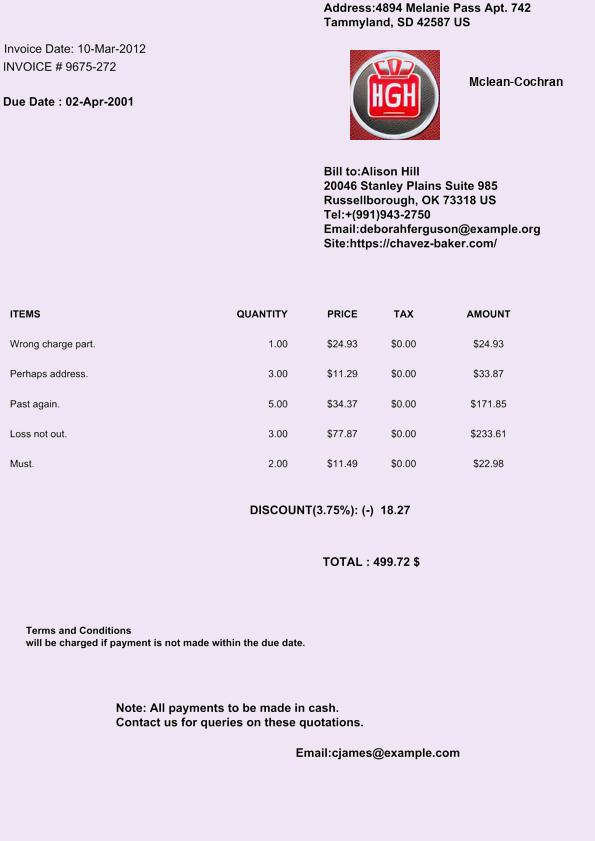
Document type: Invoice